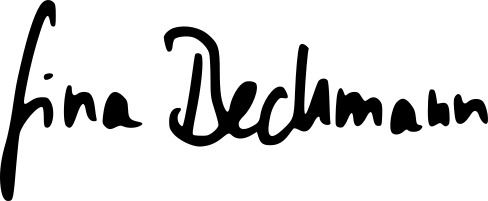
Signature of: sina beckmann